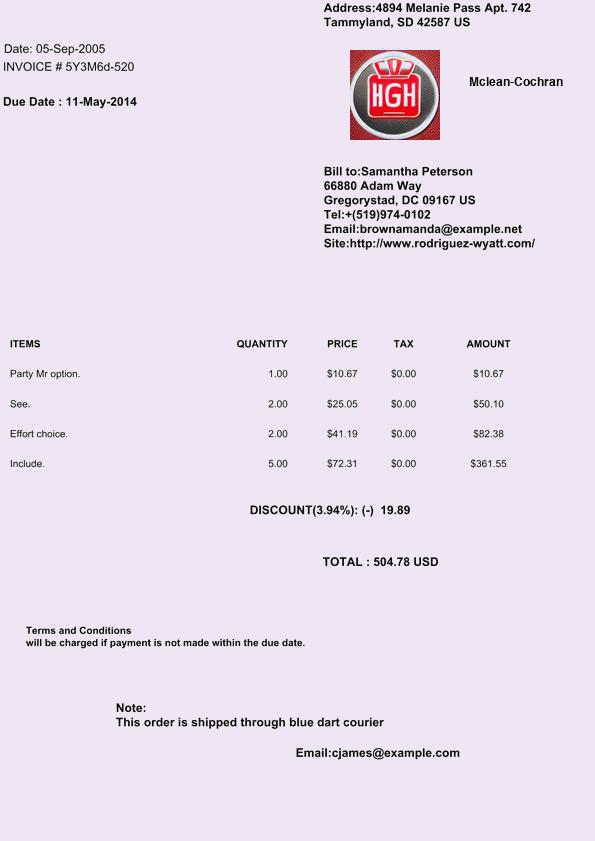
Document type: Invoice